Question: What might the diagnosis be?
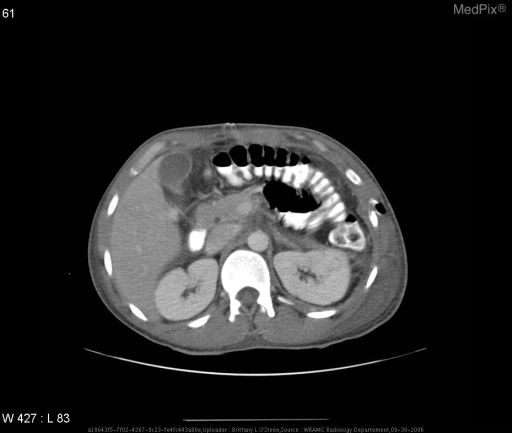
Answer: The possible diagnosis includes PolyTrauma from multiple ballistics.